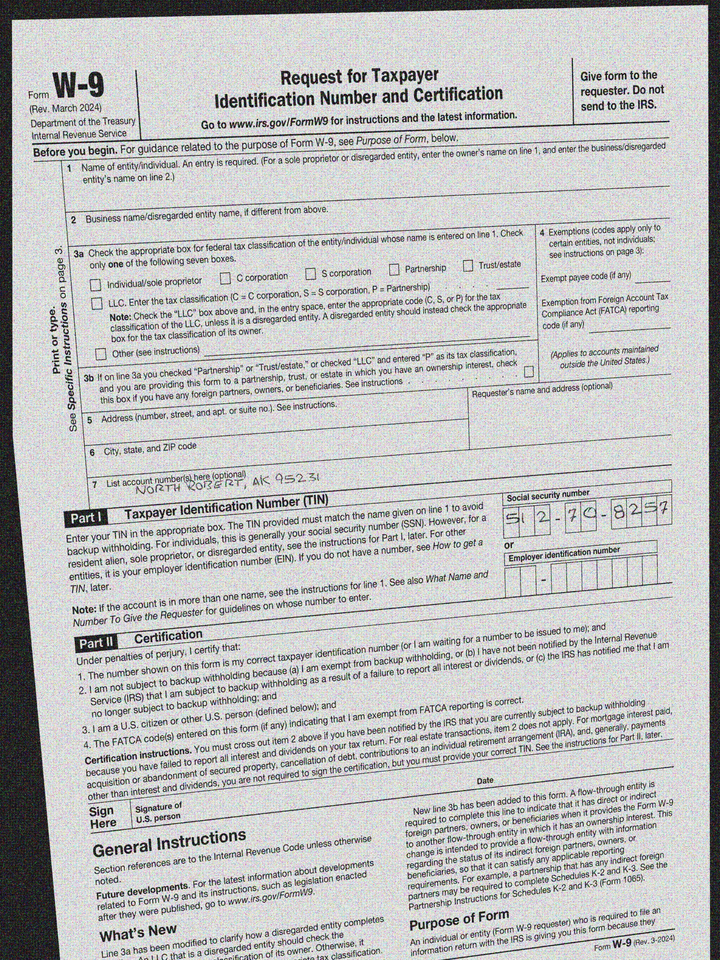
adr2: North Robert, AK 95231
cbx: no
ssn: 512708257